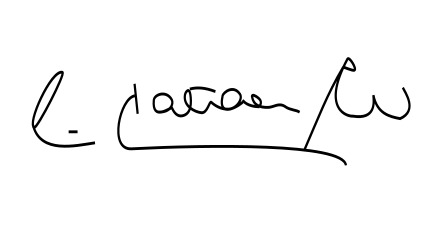
Signature of: andrés pastrana arango